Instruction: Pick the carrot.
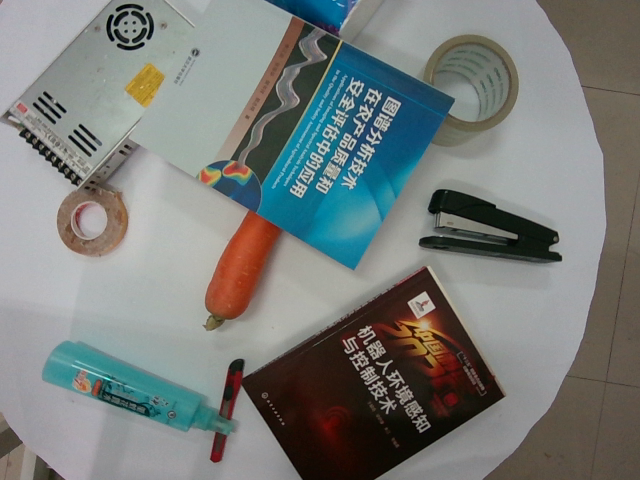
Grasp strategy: vertical